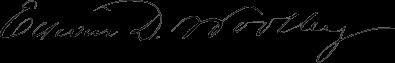
Signature of: edwin d woolley